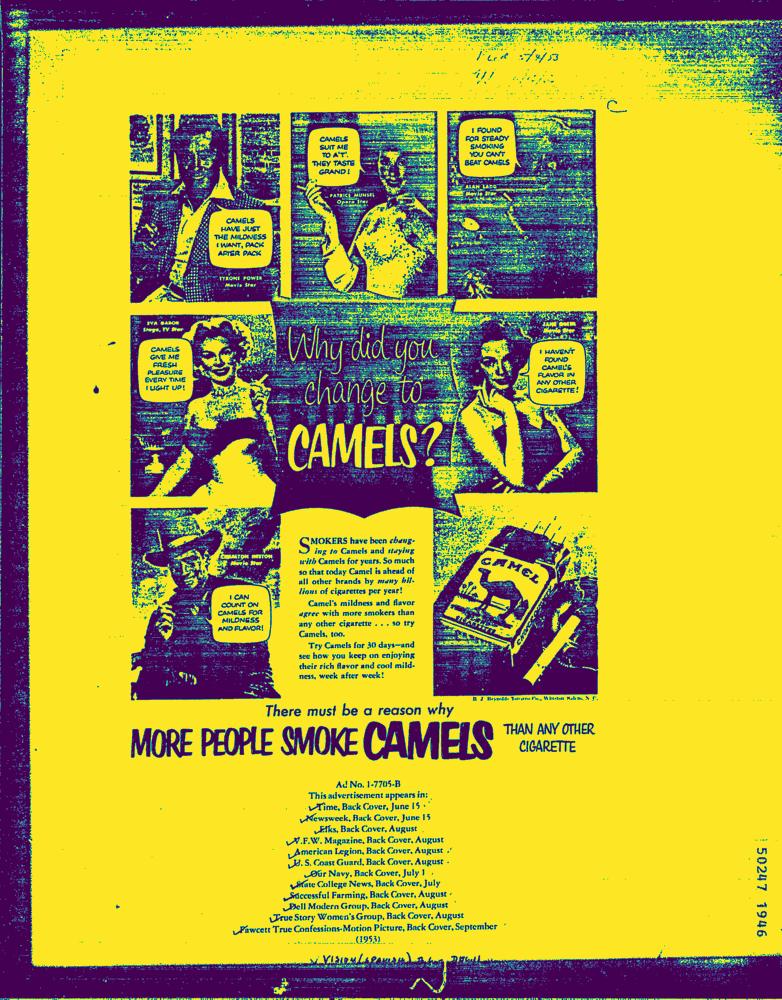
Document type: AD